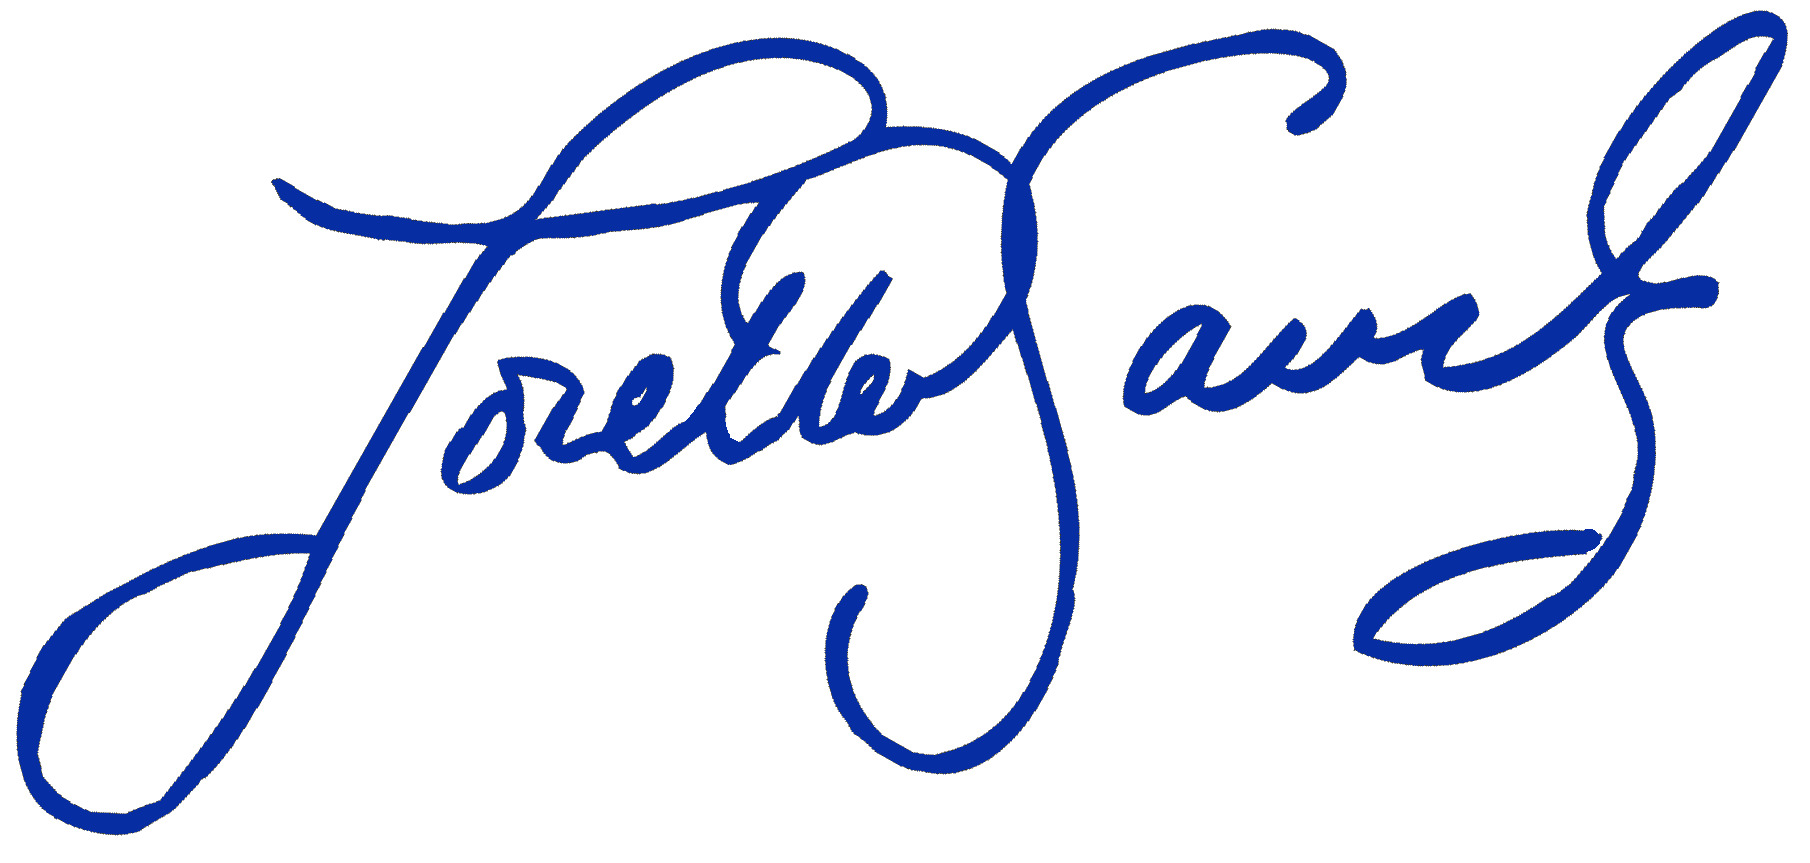
Signature of: loretta sanchez